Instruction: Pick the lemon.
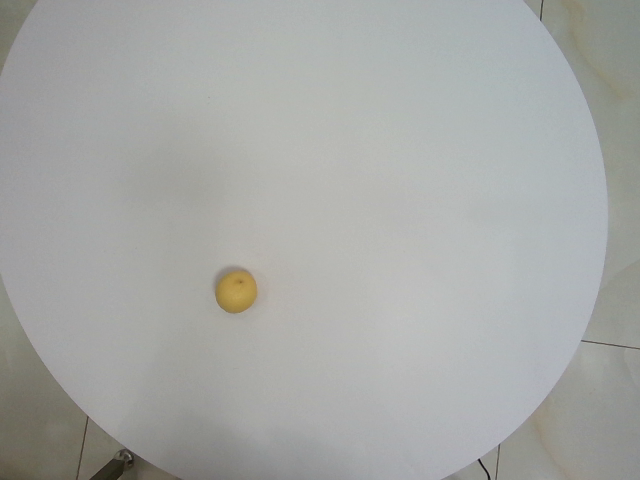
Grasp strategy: vertical